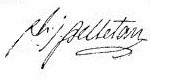
Signature of: philippe jean pelletan